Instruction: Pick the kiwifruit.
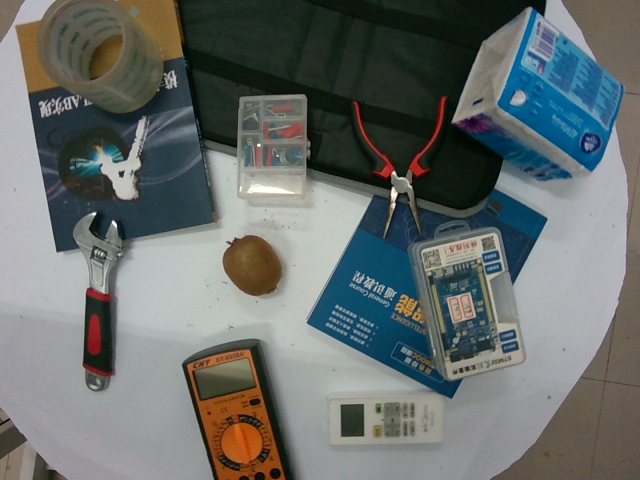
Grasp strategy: vertical